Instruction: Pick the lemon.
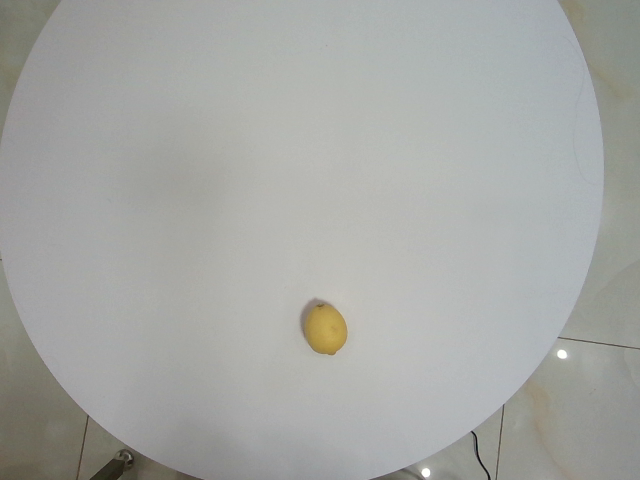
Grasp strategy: vertical